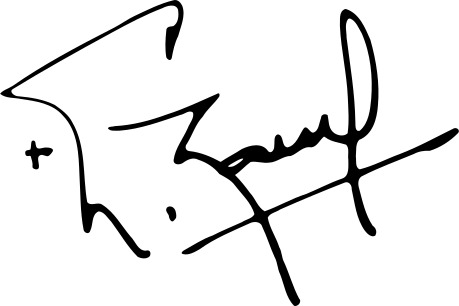
Signature of: luc ravel